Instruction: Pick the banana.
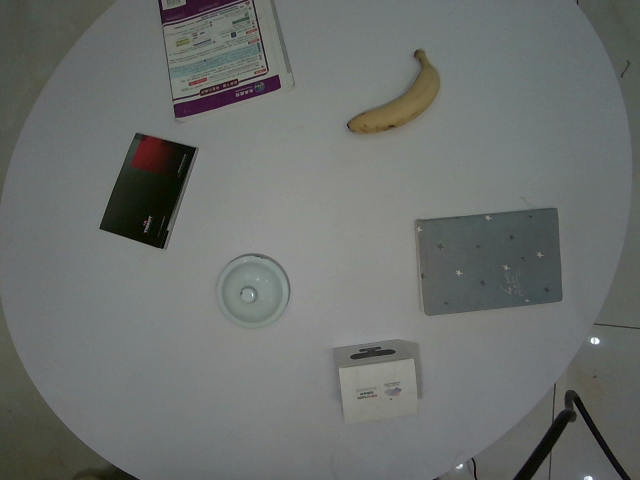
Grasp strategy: vertical